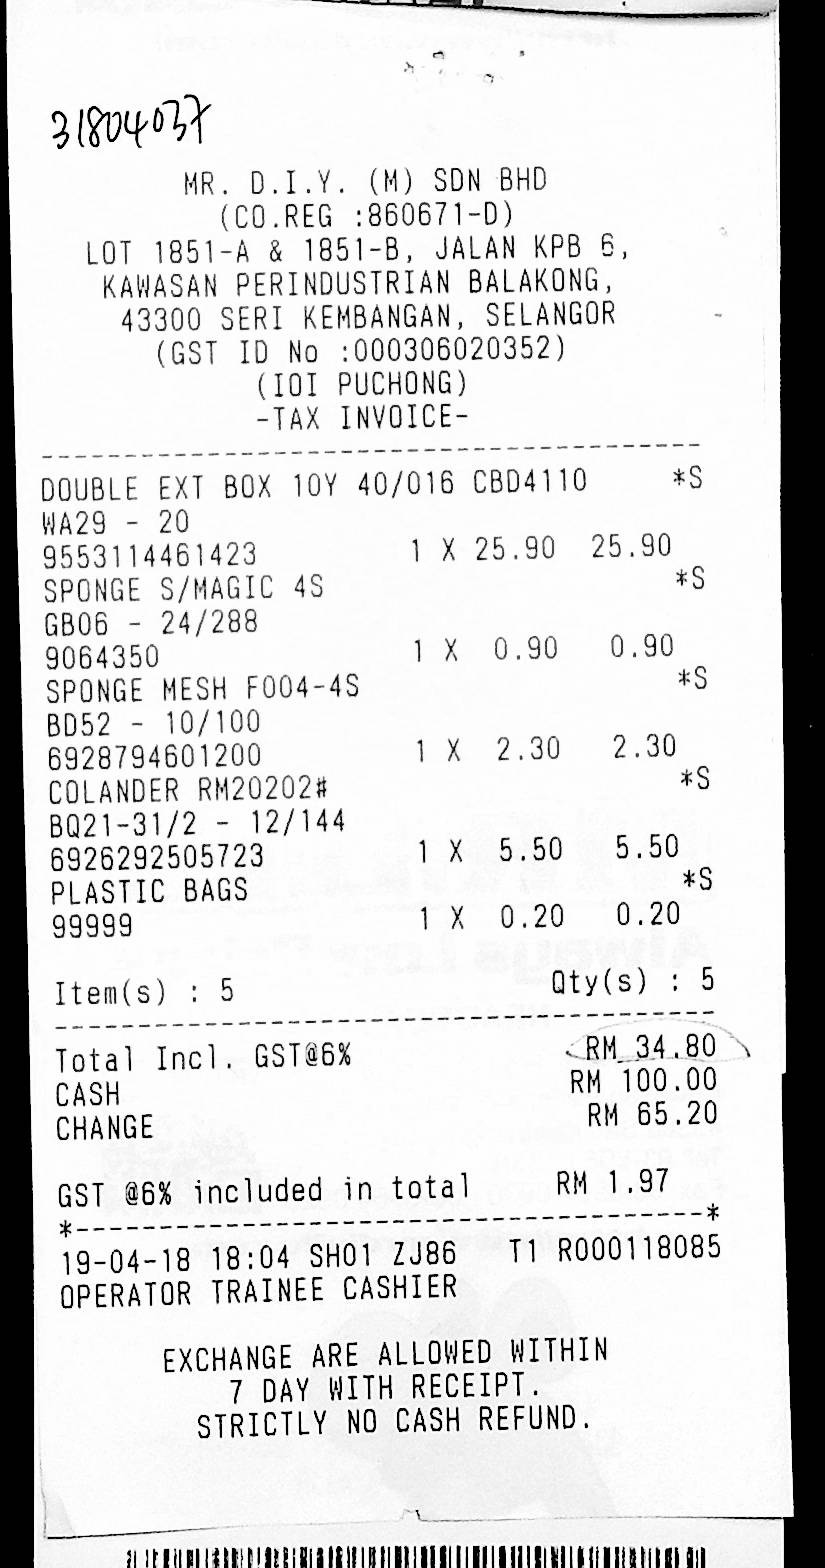
MR. D.I.Y. (M) SDN BHD
(CO.REG :860671-D)
LOT 1851-A & 1851-B, JALAN KPB 6,
KAWASAN PERINDUSTRIAN BALAKONG,
43300 SERI KEMBANGAN, SELANGOR
(GST ID NO :000306020352)
(IOI PUCHONG)
-TAX INVOICE-
DOUBLE EXT BOX 10Y 40/016 CBD4110
*S
WA29 - 20
9553114461423
1 X 25.90
25.90
SPONGE S/MAGIC 4S
*S
GB06 - 24/288
9064350
1 X
0.90
0.90
SPONGE MESH F004-4S
*S
BD52 - 10/100
6928794601200
1 X
2.30
2.30
COLANDER RM20202#
*S
BQ21-31/2 - 12/144
6926292505723
1 X
5.50
5.50
PLASTIC BAGS
*S
99999
1 X
0.20
0.20
ITEM(S) : 5
QTY(S) : 5
TOTAL INCL. GST@6%
RM 34.80
CASH
RM 100.00
CHANGE
RM 65.20
GST @6% INCLUDED IN TOTAL
RM 1.97
19-04-18 18:04 SH01 ZJ86
T1 R000118085
OPERATOR TRAINEE CASHIER
EXCHANGE ARE ALLOWED WITHIN
7 DAY WITH RECEIPT.
STRICTLY NO CASH REFUND.